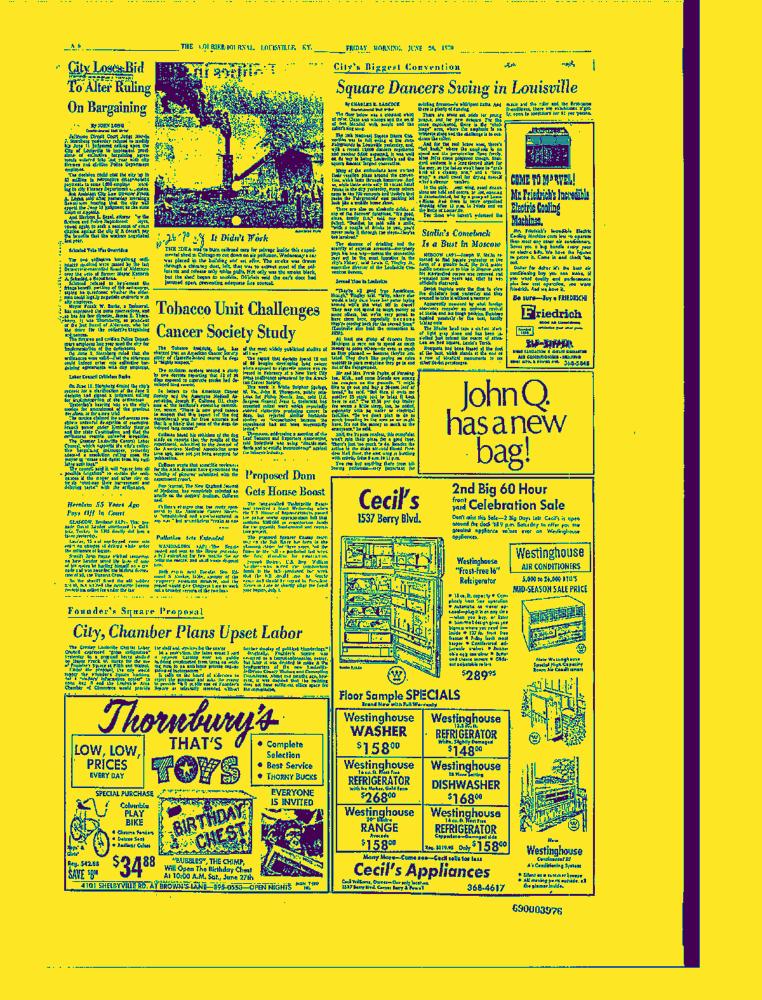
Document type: News-Article